Question: How is the history relevant to the case?
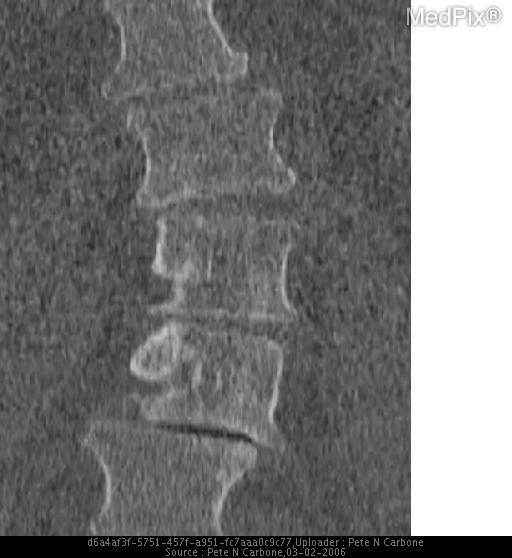
Answer: The patient's history of 51 year-old Caucasian female with progressive low back pain. is key in understanding the case.